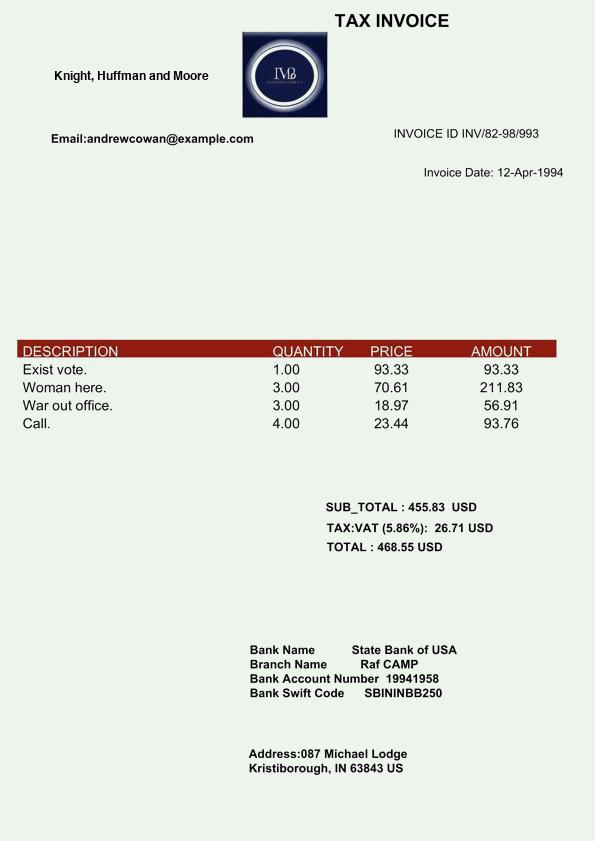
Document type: Invoice